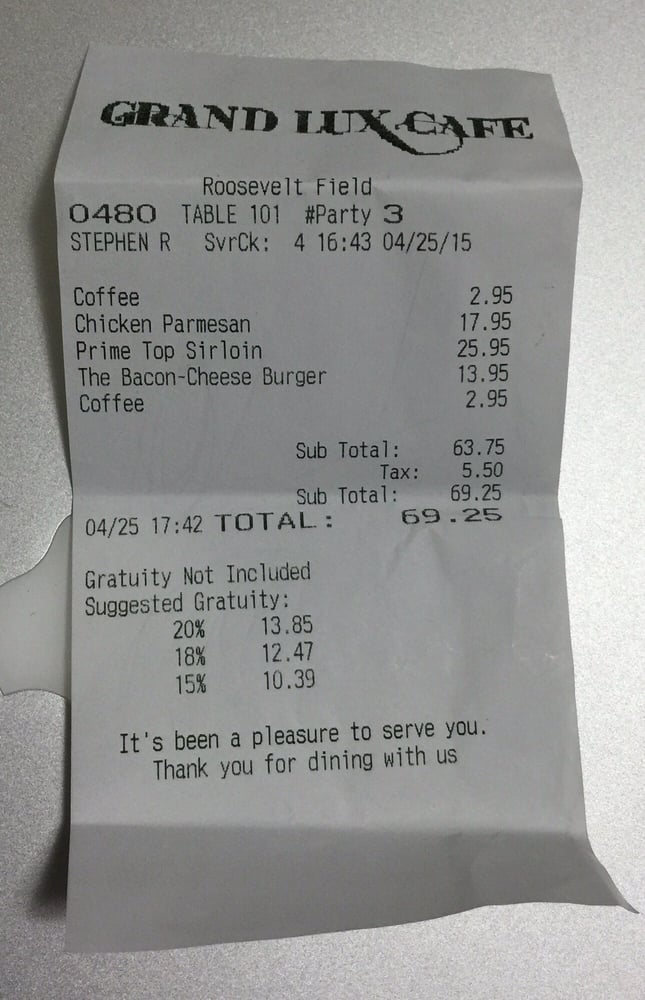
gt_parse: date: 04/25/15
criticals: name: TOTAL
price: 69.25
store: GRAND LUX CAFE